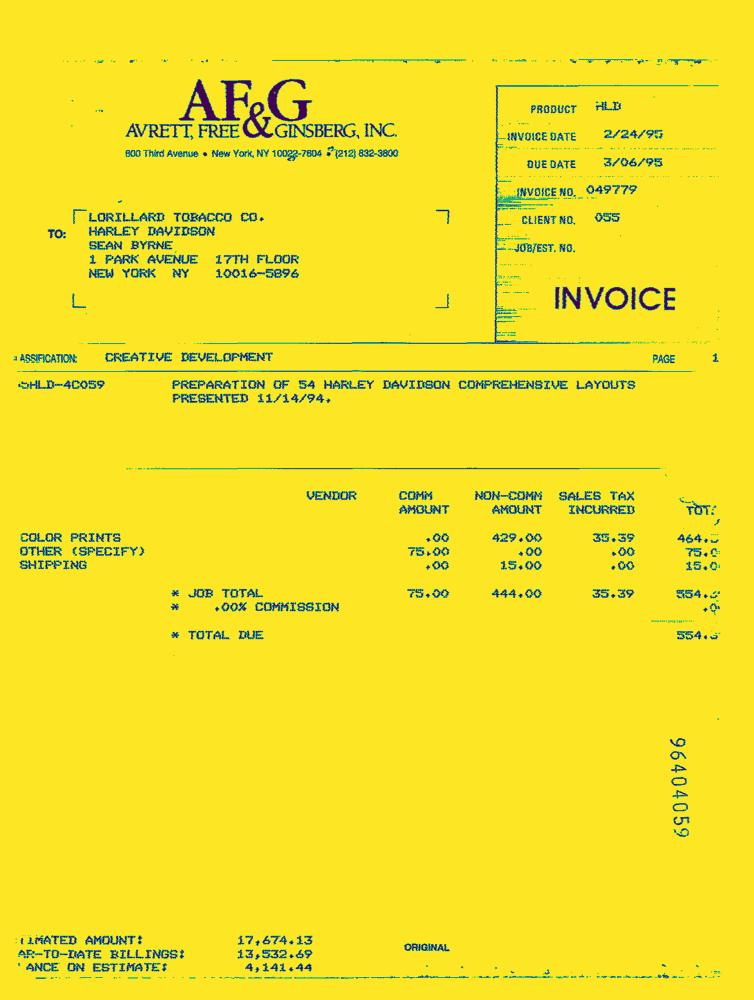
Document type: Invoice-Doc